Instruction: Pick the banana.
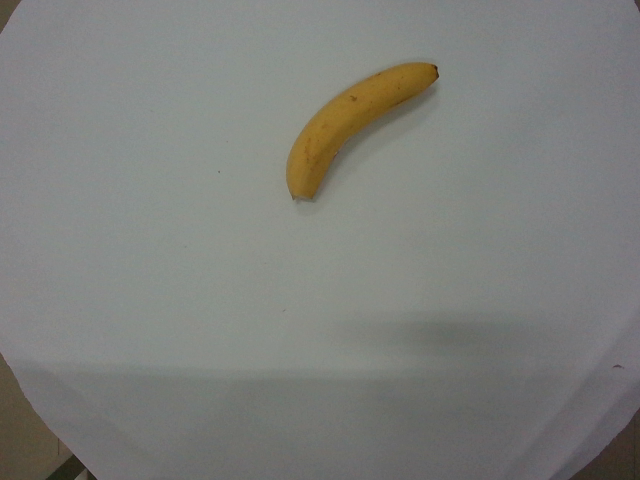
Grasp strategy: vertical